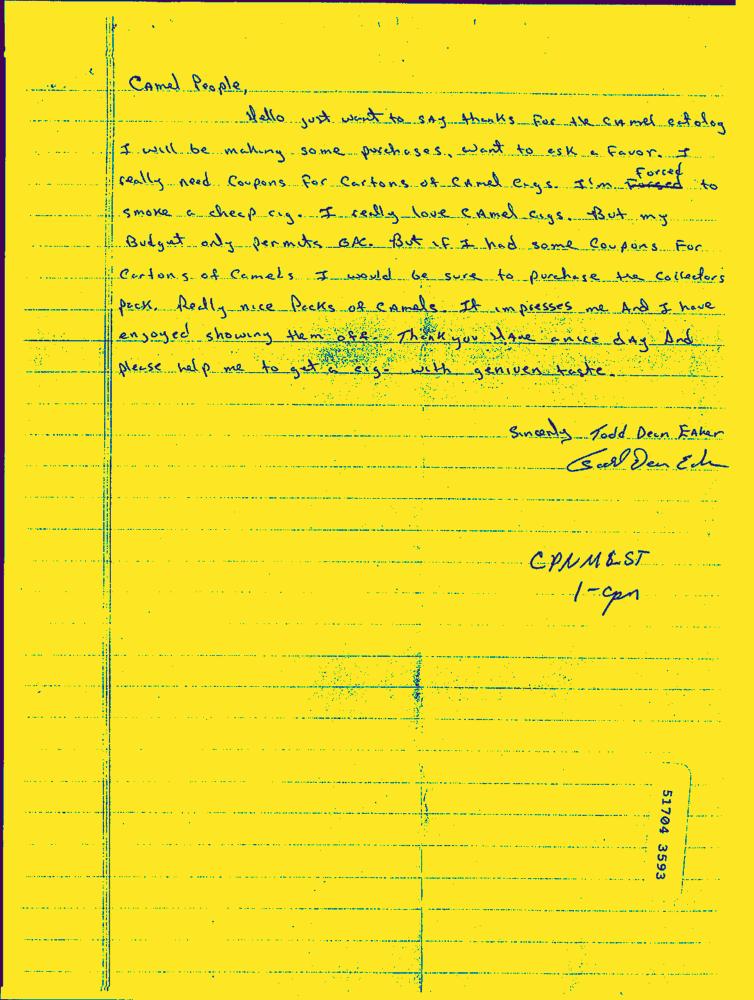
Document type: Hand-Written